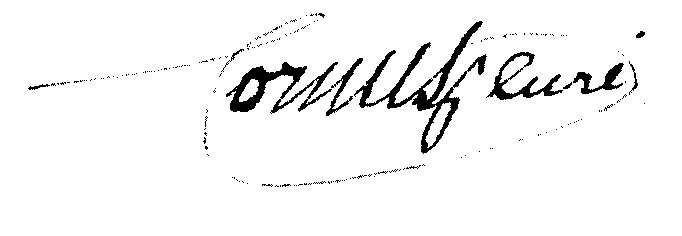
Signature of: pierre cornus